Question: In what way does the history help explain the case?
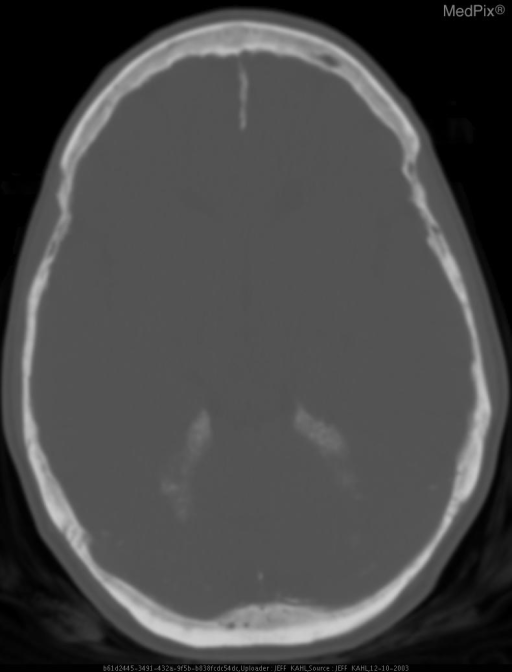
Answer: The patient's history of 51 yo female injured right index finger.

Review of prior studies and labs revealed diagnosis. is key in understanding the case.